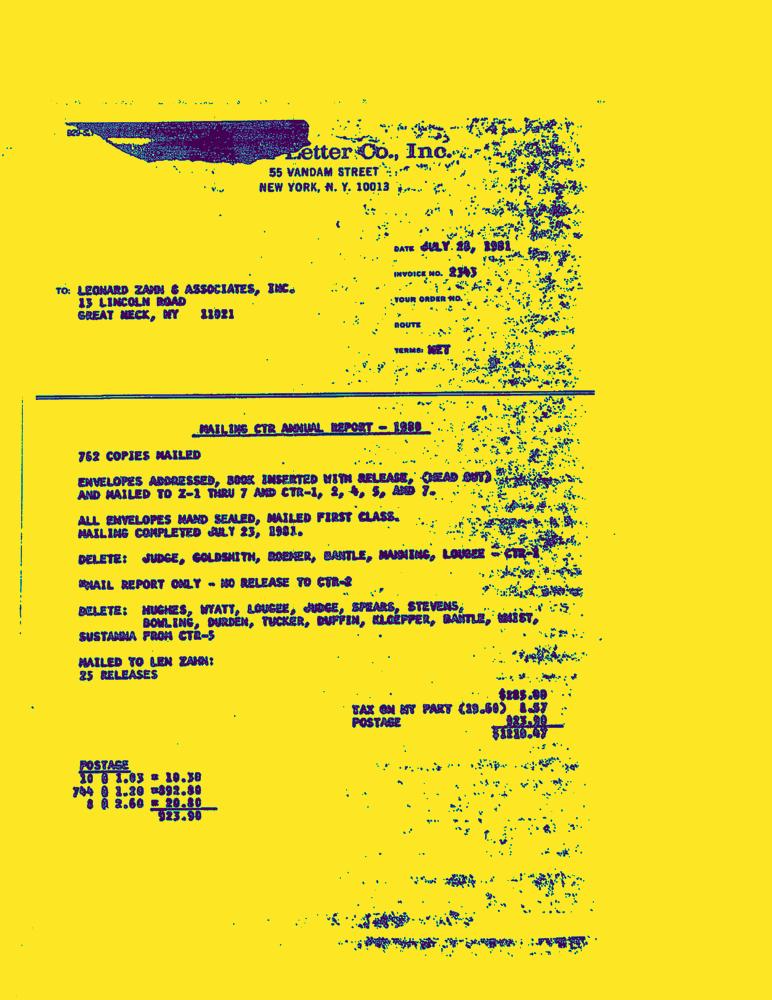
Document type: Invoice-Doc